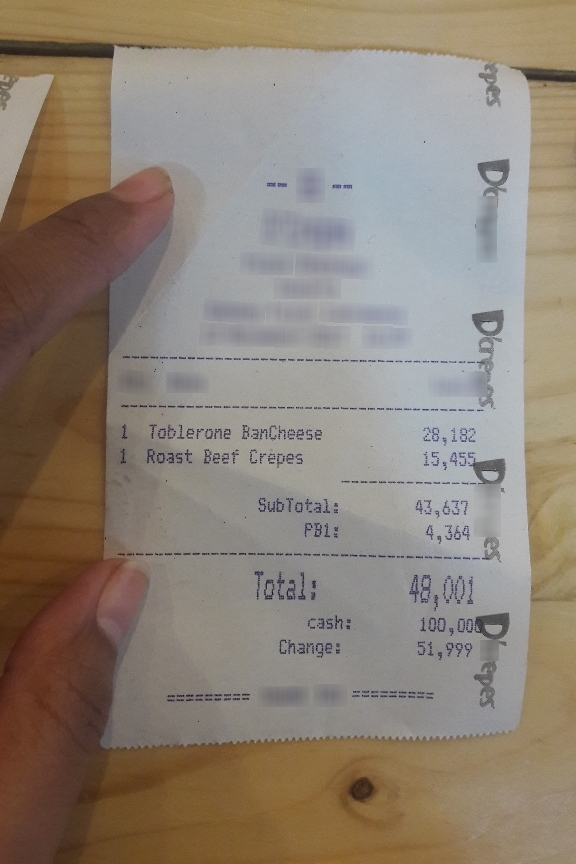
Number of items: 2
Subtotal: 43,637
Tax: 4,364
Total: 48,001
OCR text regions:
text: Total:
text: 48,001
text: cash:
text: 100,000
text: Change:
text: 51,999
text: 1
text: Toblerone
text: BanCheese
text: 28,182
text: 1
text: Roast
text: Beef
text: Crepes
text: 15,455
text: SubTotal:
text: 43,637
text: PB1:
text: 4,364